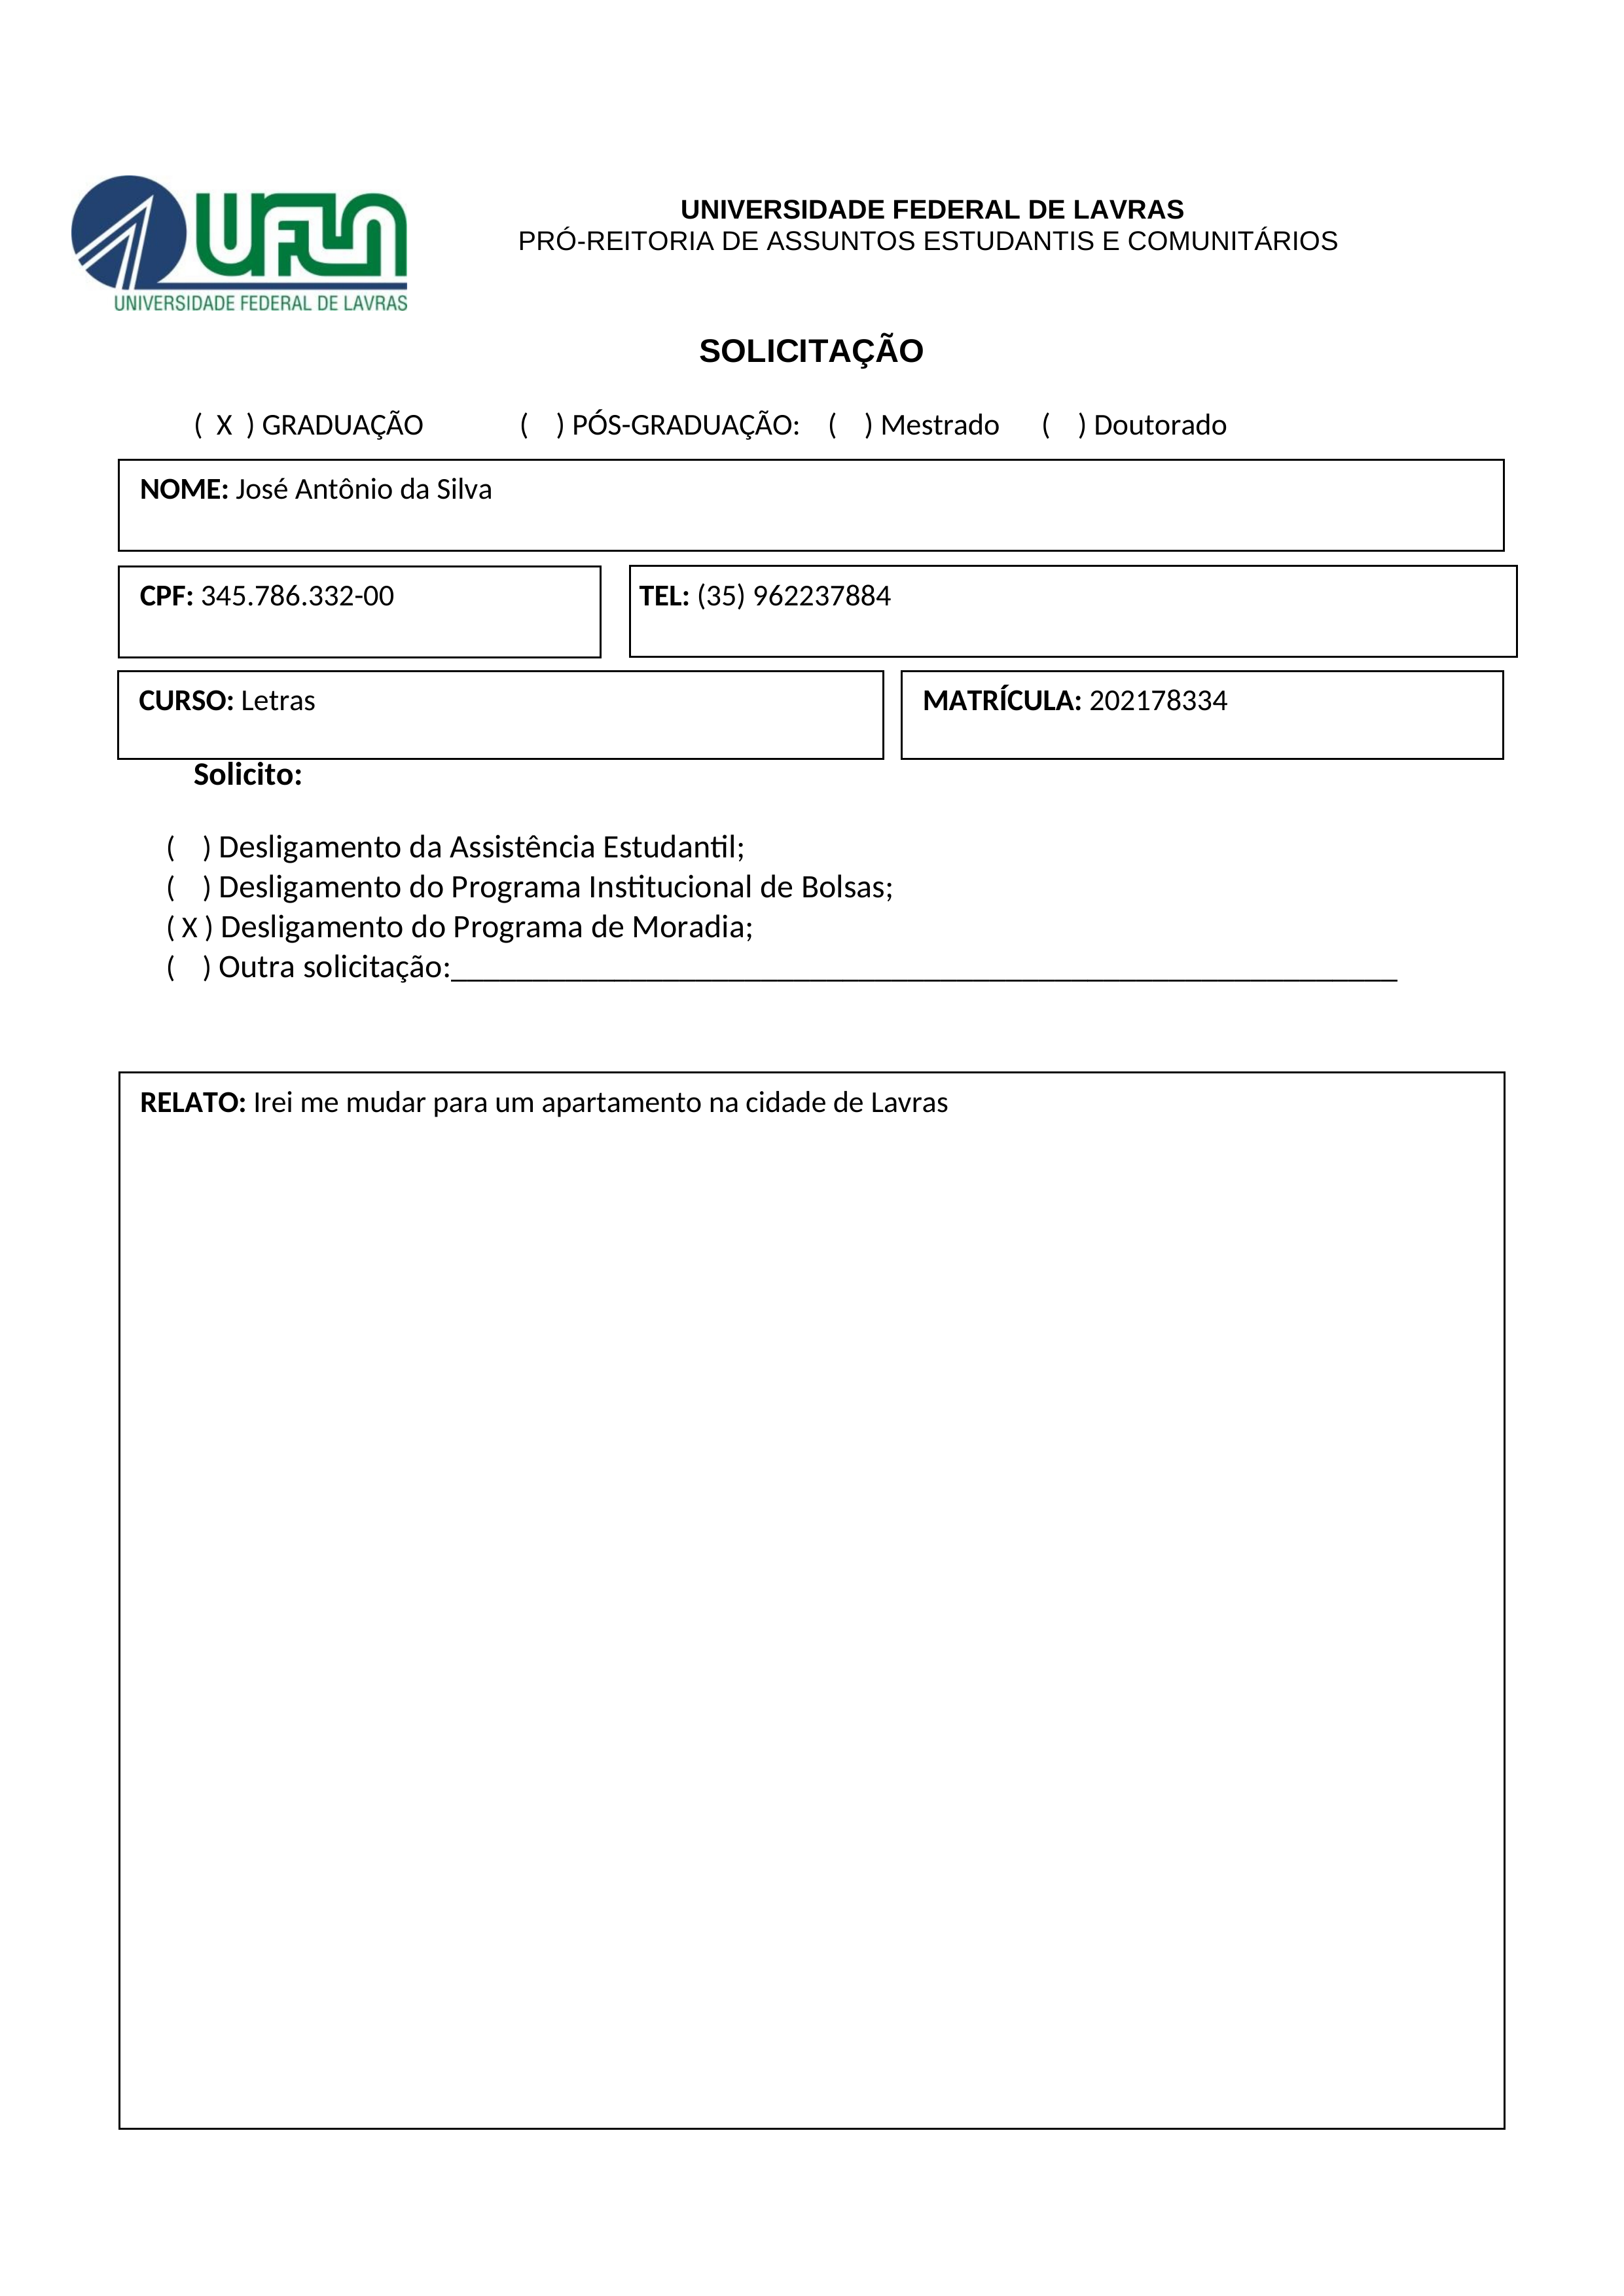
UFLA
UNIVERSIDADE FEDERAL DE LAVRAS
PRÓ-REITORIA DE ASSUNTOS ESTUDANTIS E COMUNITÁRIOS
UNIVERSIDADE FEDERAL DE LAVRAS
SOLICITAÇÃO
() POS-GRADUAGAO:
GRADUAÇÃO
(X)
() Mestrado
() Doutorado
NOME:
José Antônio da Silva
CPF:
345.786.332-00
TEL:
(35) 962237884
MATRÍCULA:
202178334
CURSO:
Letras
Solicito:
() Desligamento da Assistência Estudantil;
() Desligamento do Programa Institucional de Bolsas;
Desligamento do Programa de Moradia;
(X)
() Outra solicitação:
RELATO:
Irei me mudar para um apartamento na cidade de Lavras